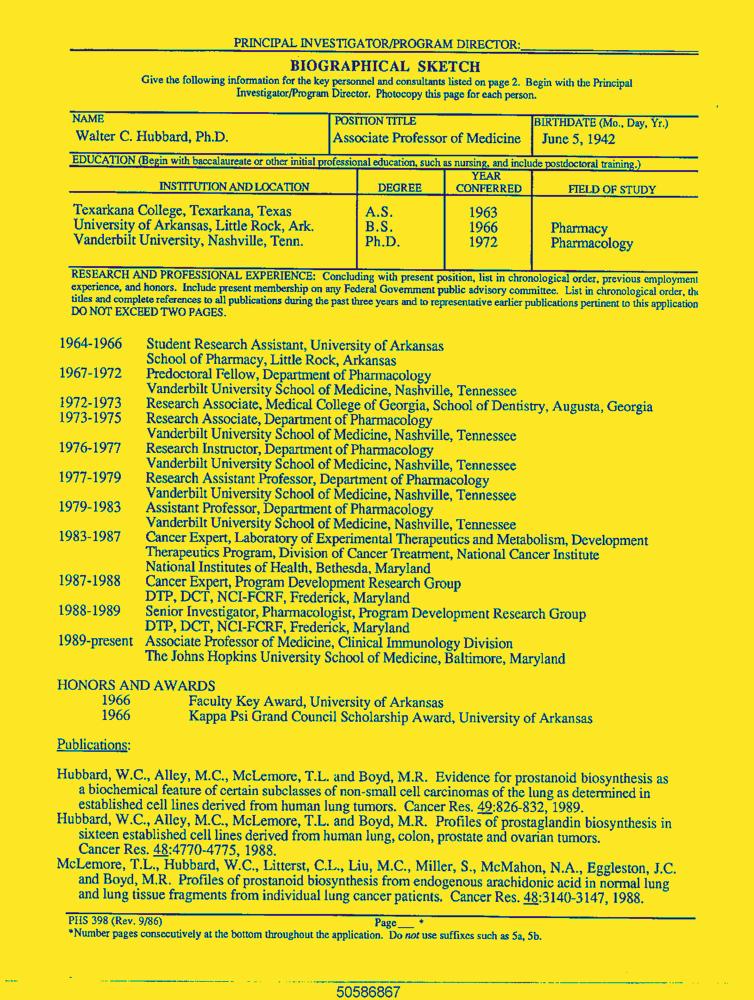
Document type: Resume-Doc